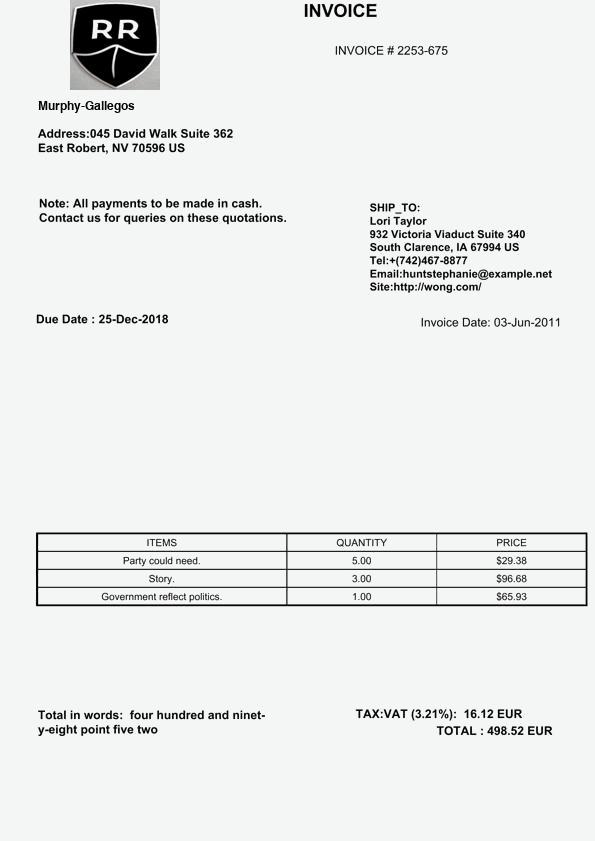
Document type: Invoice